Question: What is the estimated tax bill amount according to the document?
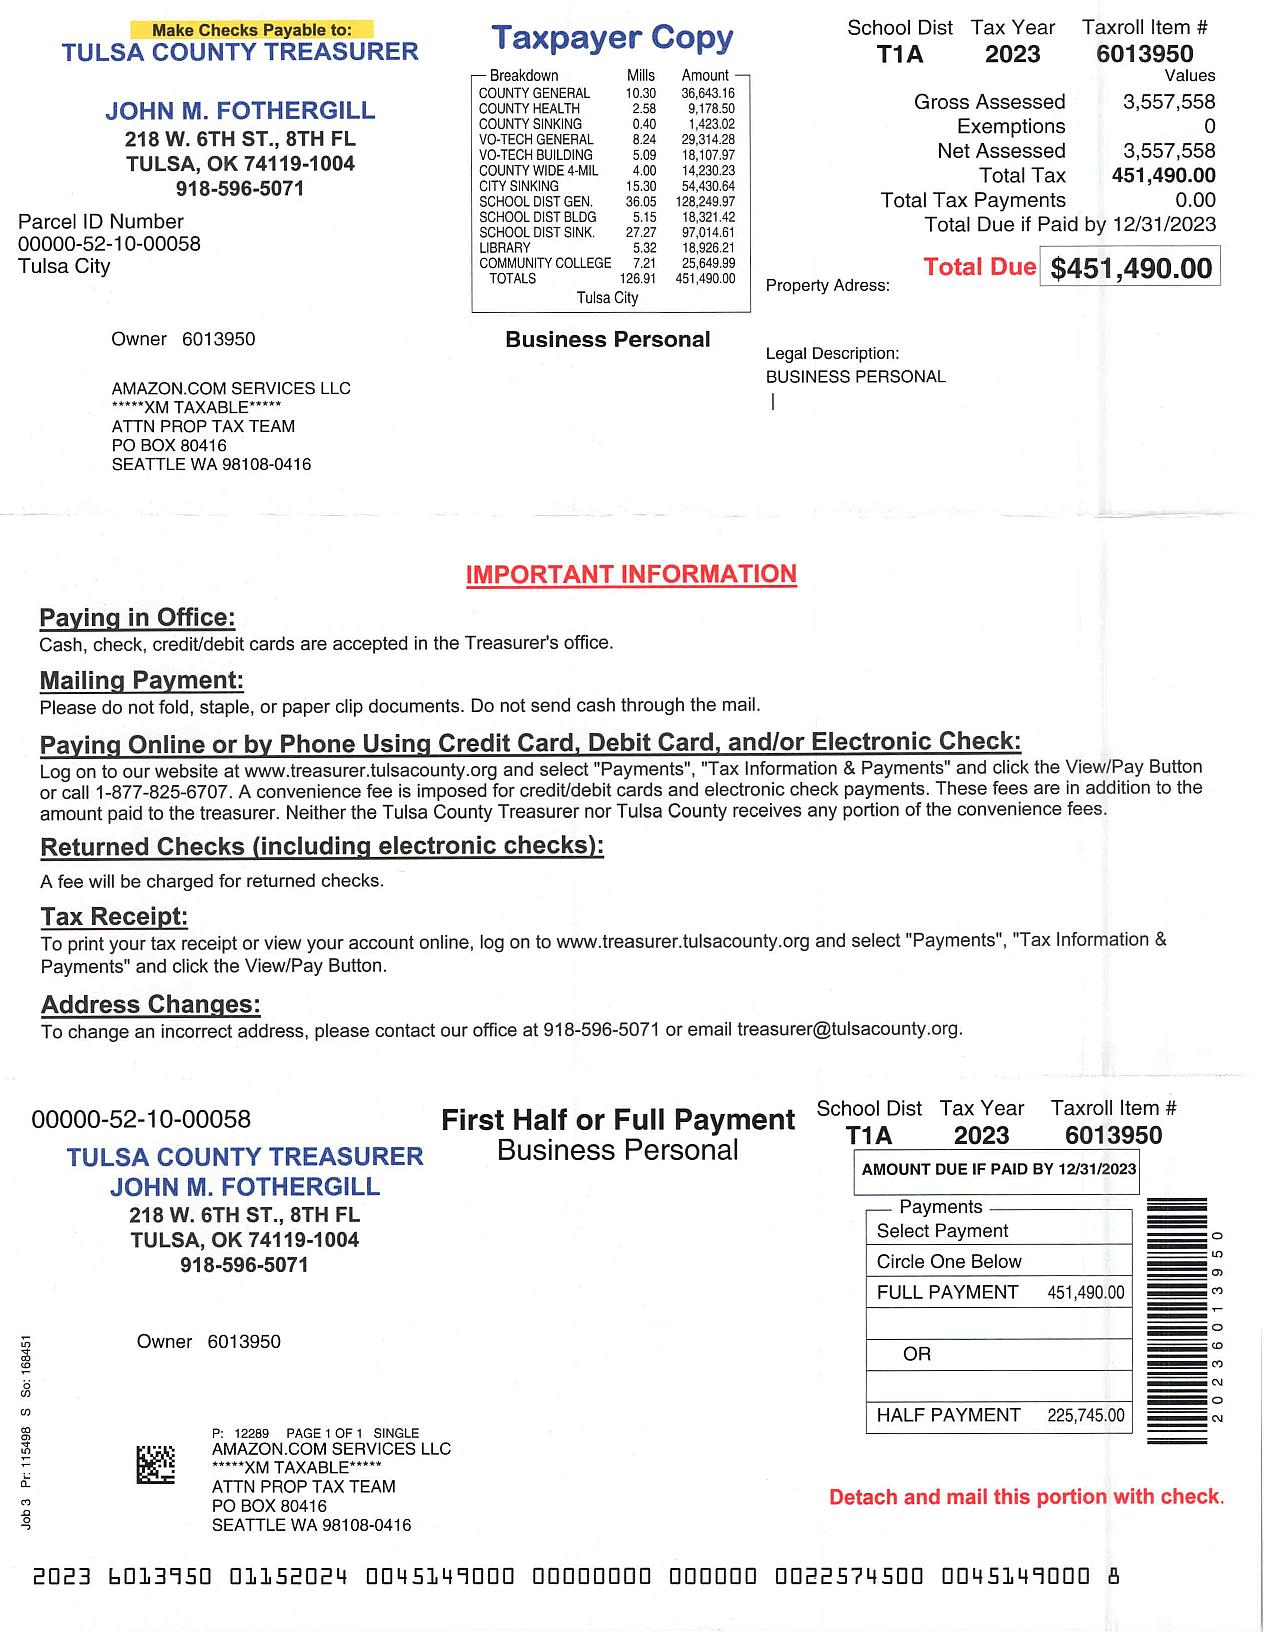
Answer: "451,490.00"